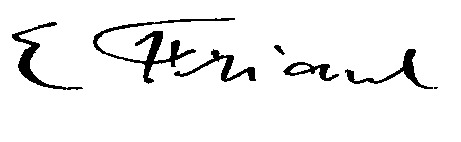
Signature of: émile friant